Question: What jurisdiction, city, or county is the document associated with?
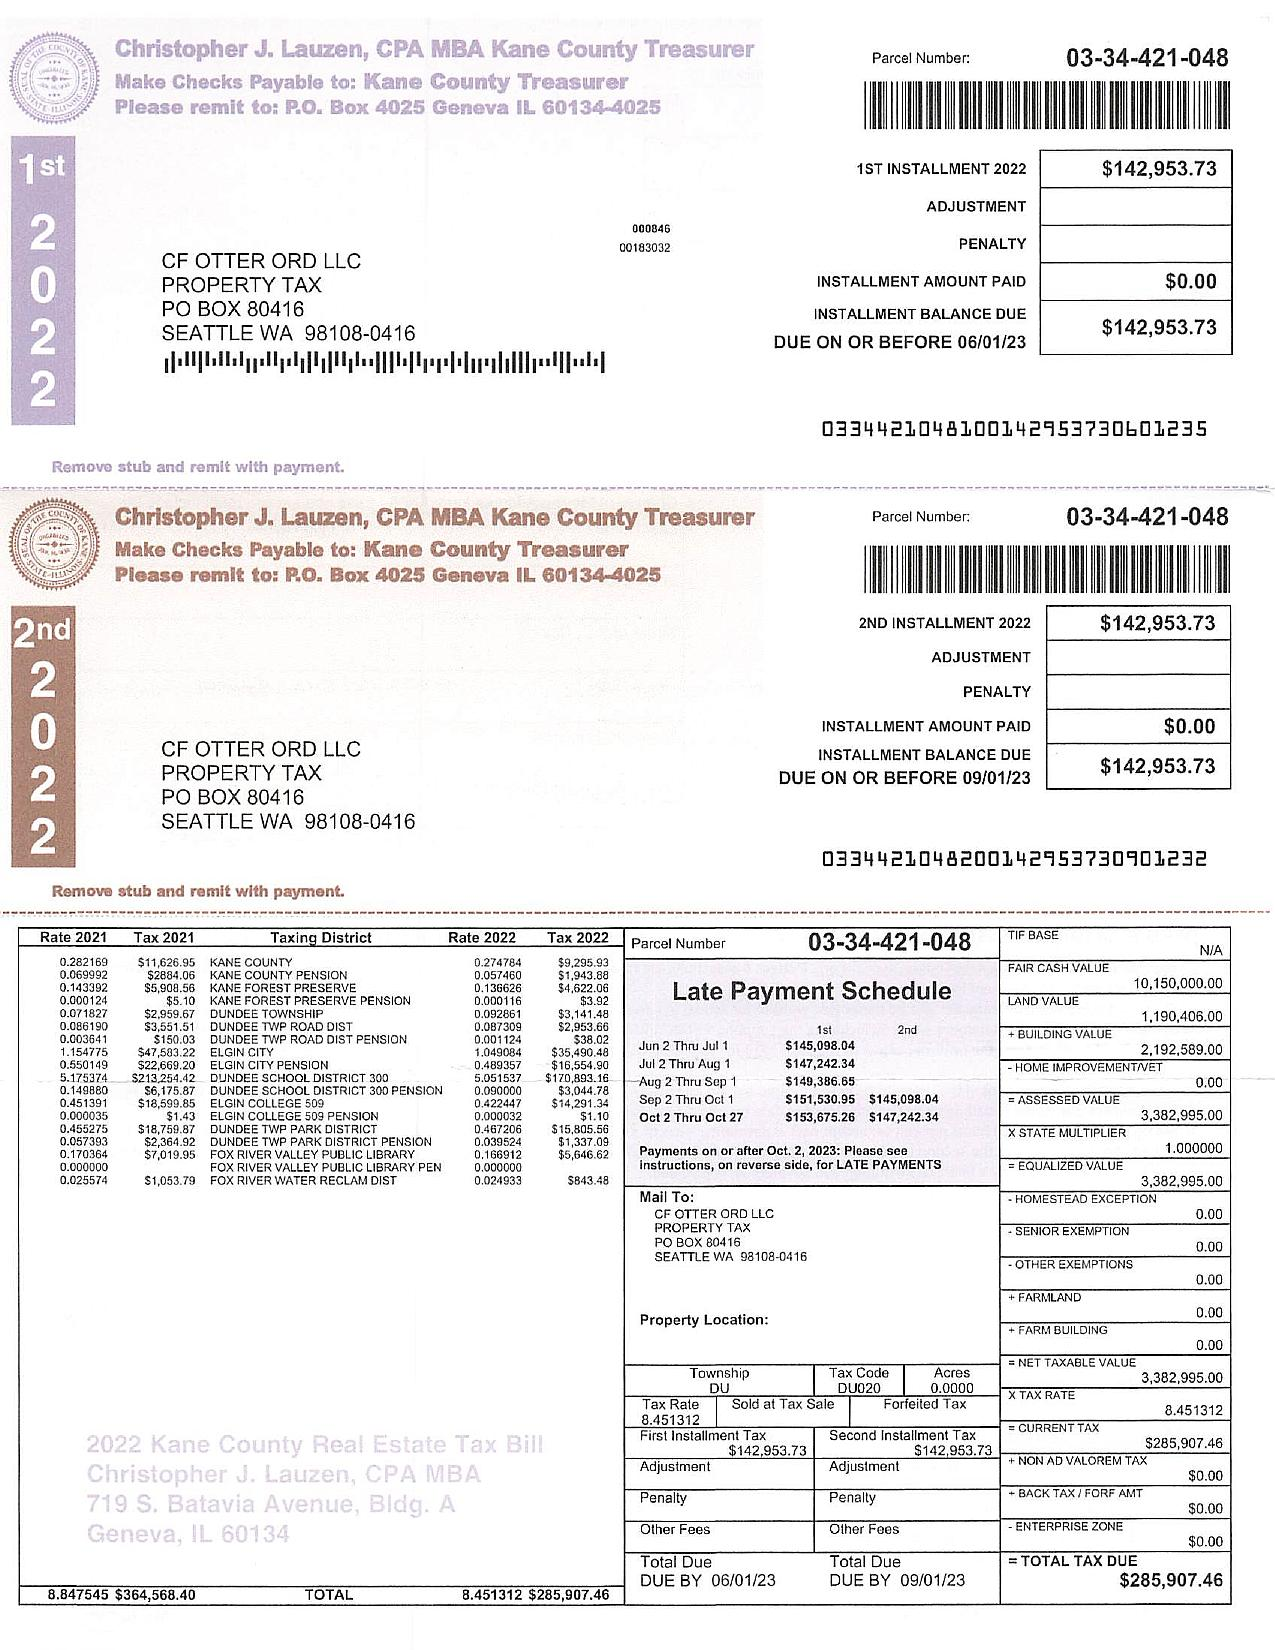
Answer: "Kane County"